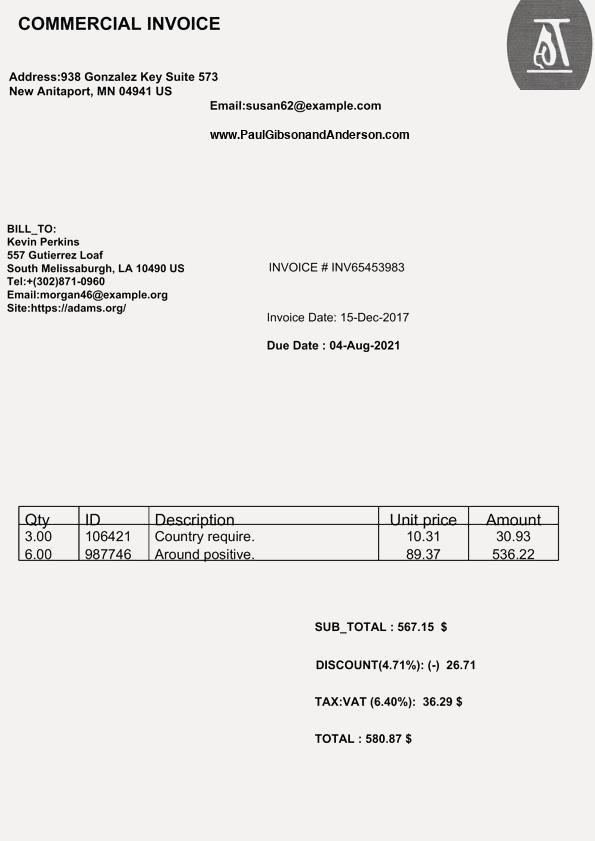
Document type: Invoice